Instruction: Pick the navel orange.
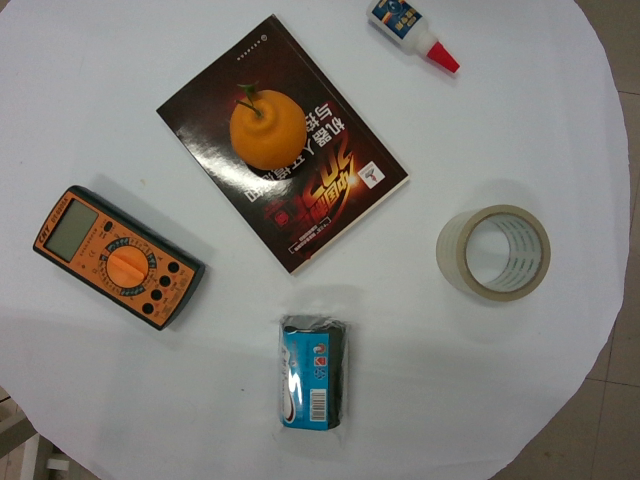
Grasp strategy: vertical